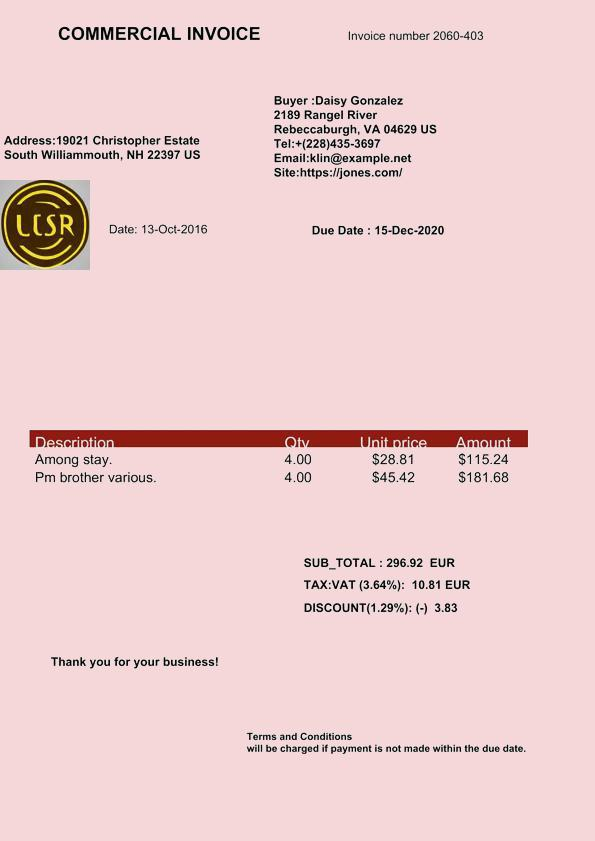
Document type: Invoice